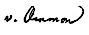
Signature of: friedrich august von ammon